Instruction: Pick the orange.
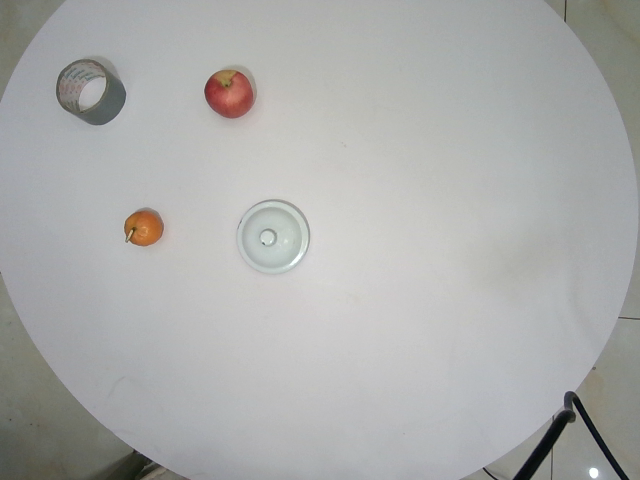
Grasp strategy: vertical